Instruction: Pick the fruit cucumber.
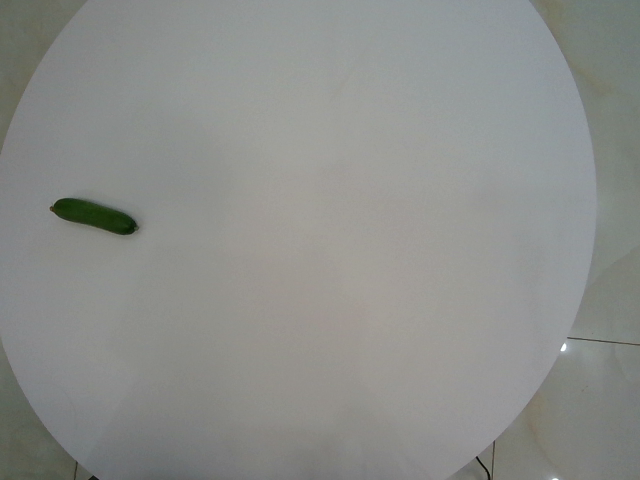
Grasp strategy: vertical